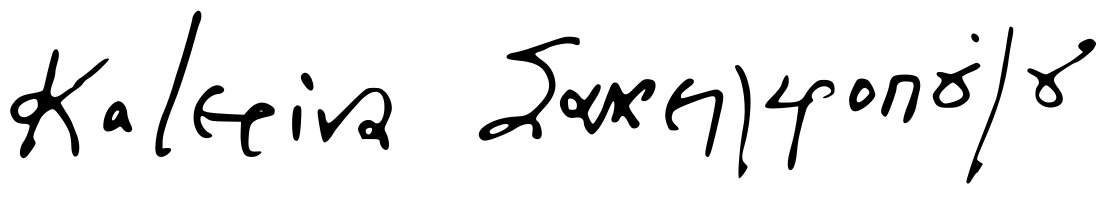
Signature of: katerina sakellaropoulou